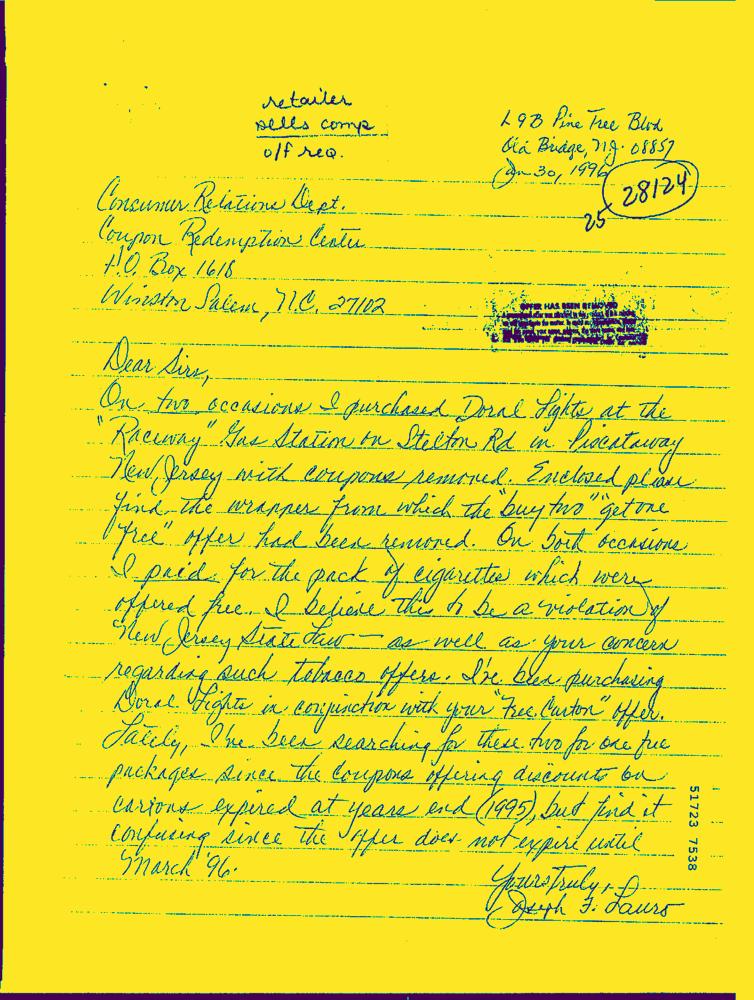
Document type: Hand-Written